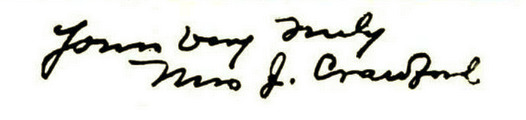
Signature of: matilda maranda crawford